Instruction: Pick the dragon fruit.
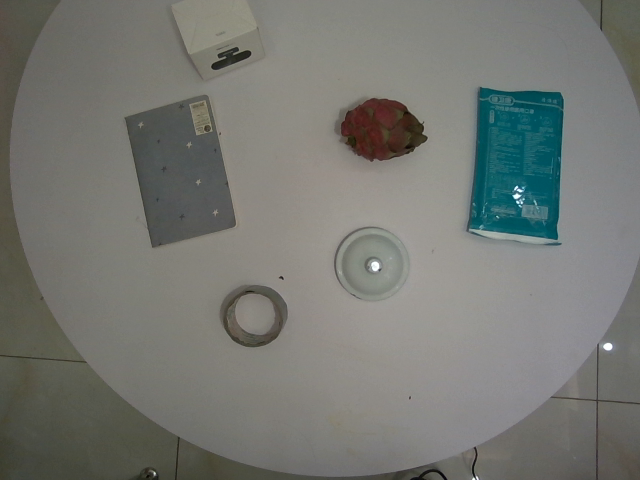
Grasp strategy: vertical